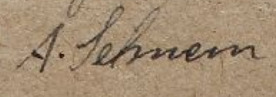
Signature of: aloysio sehnem